Question: What was observed in the imaging?
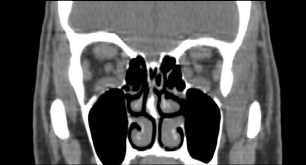
Answer: The imaging shows Non-enhanced axial CT image of the orbits demonstrates bilateral proptosis with enlargement of the medial rectus muscle bellies with sparing of the tendonous insertions.  Coronal reformatted images demonstrate symmetric bilateral enlargement of the inferior, medial, superior, and to a lesser extent, lateral retus muscles.  The retrobulbar fat and globes are unremarkable. Non-enhanced coronal reformatted CT images demonstrate symmetric bilateral enlargement of the inferior, medial, superior, and to a lesser extent, lateral retus muscles.  The retrobulbar fat and globes are unremarkable..